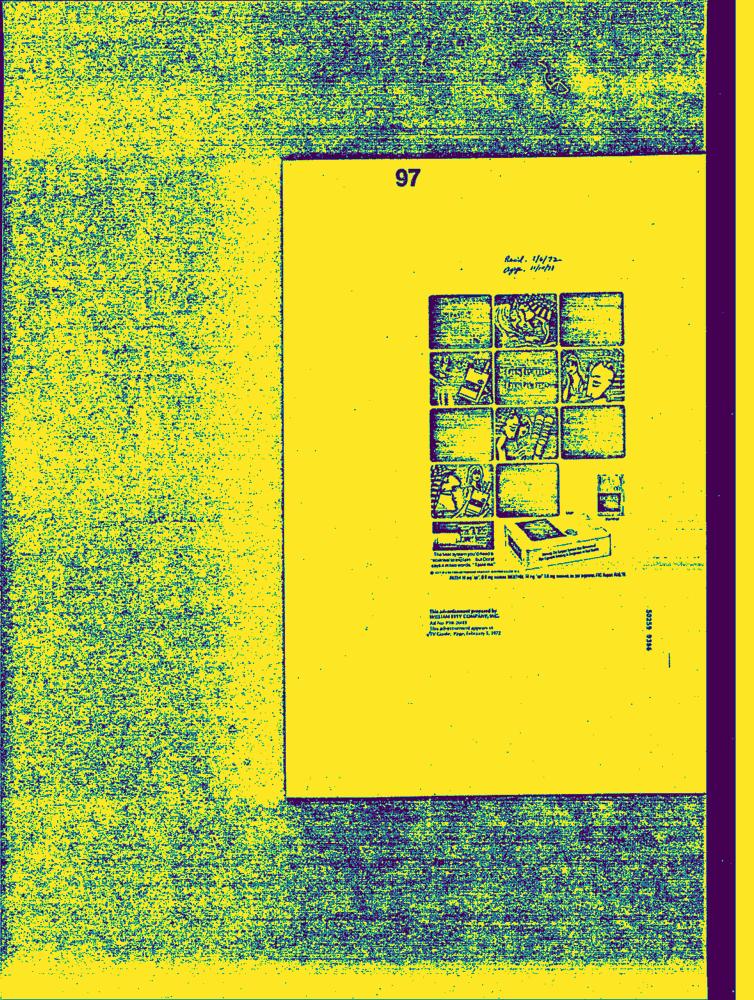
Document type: AD